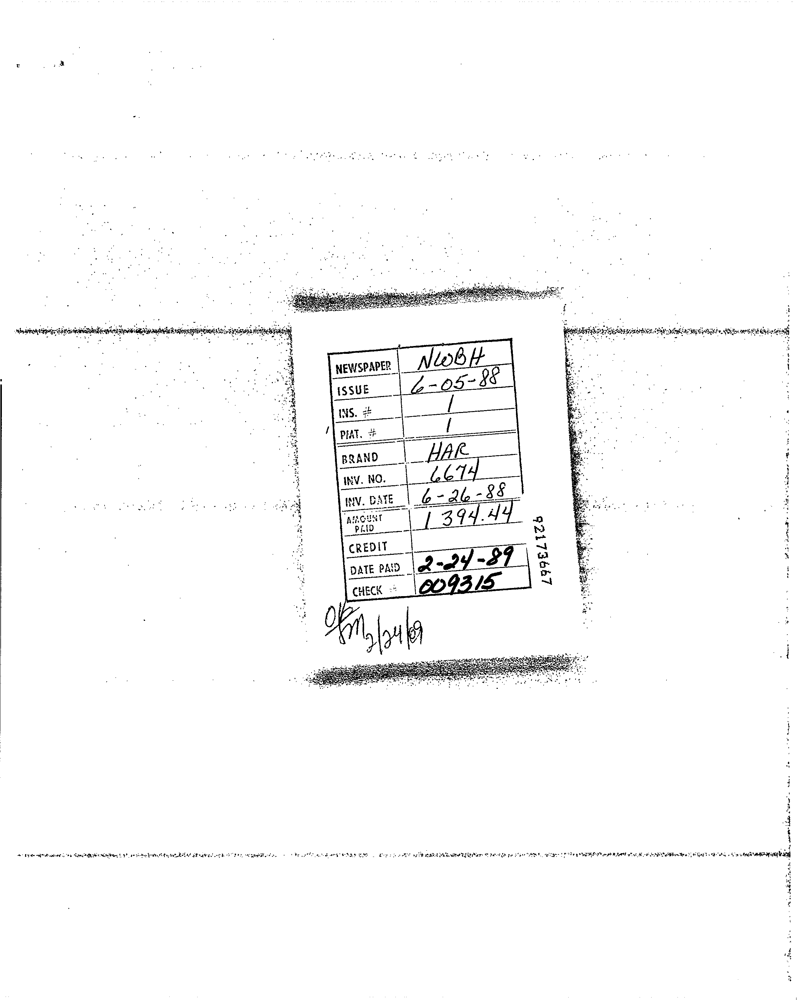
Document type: Invoice